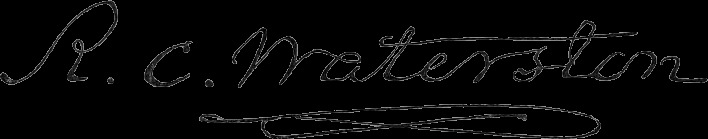
Signature of: r c waterston